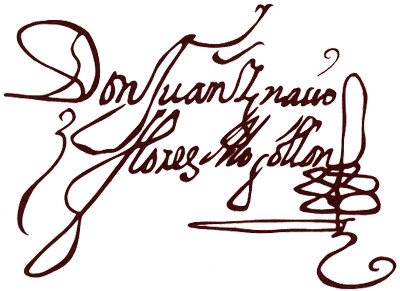
Signature of: juan ignacio flores mogollon